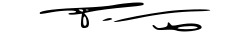
Signature of: patrik nacher